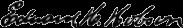
Signature of: edward h hobson